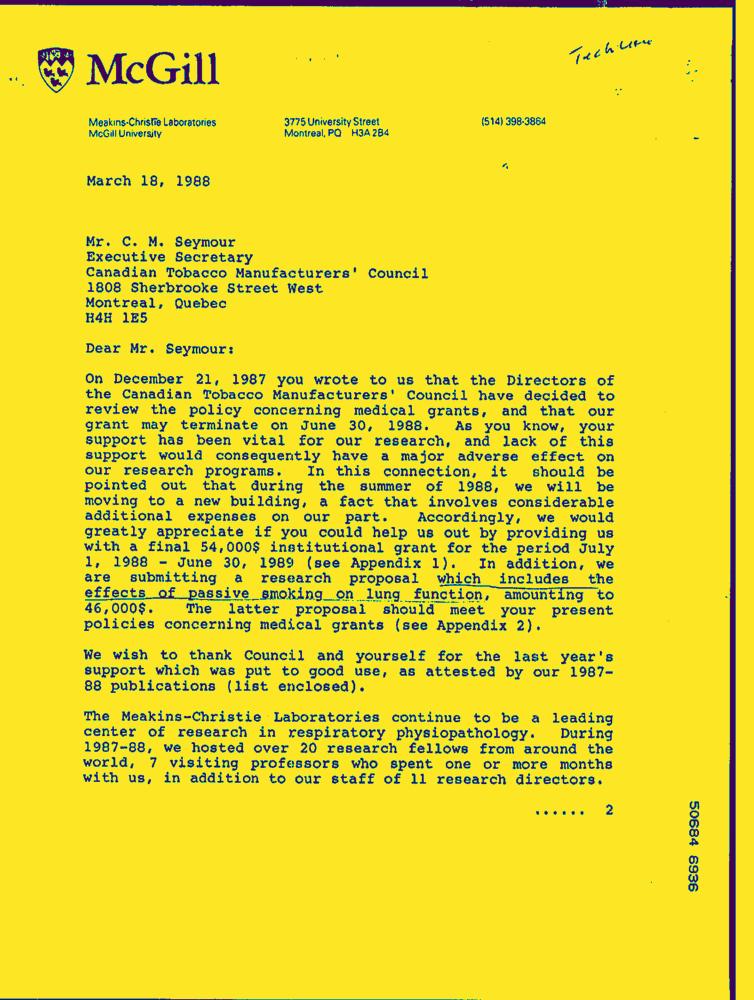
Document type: Letter-Doc